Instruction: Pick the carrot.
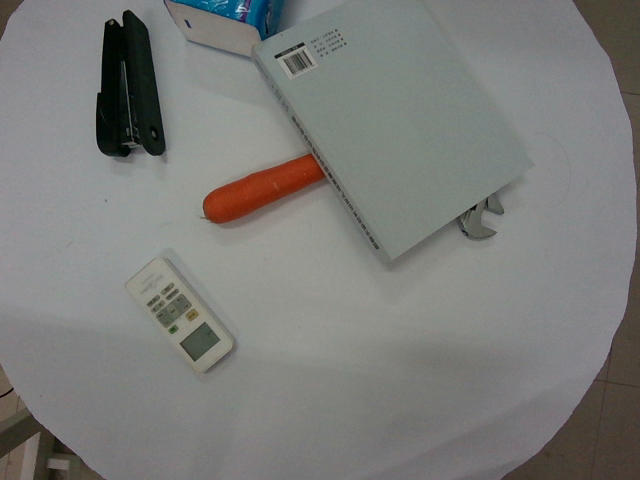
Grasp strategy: vertical